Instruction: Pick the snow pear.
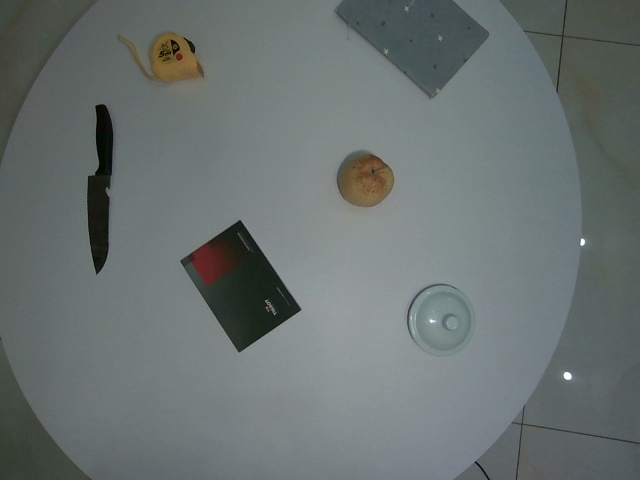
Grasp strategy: vertical